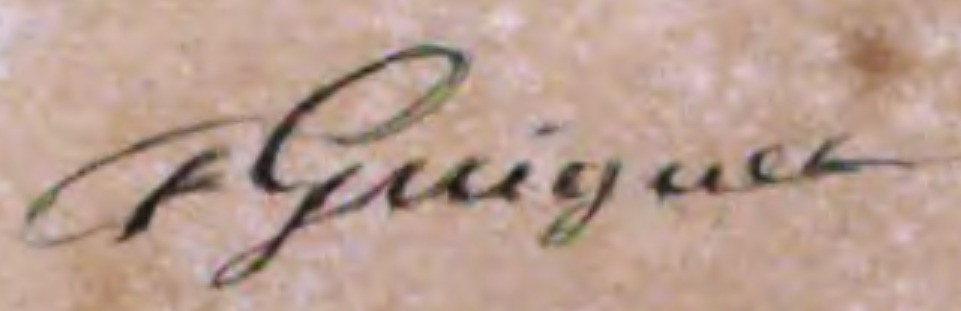
Signature of: françois guiguet